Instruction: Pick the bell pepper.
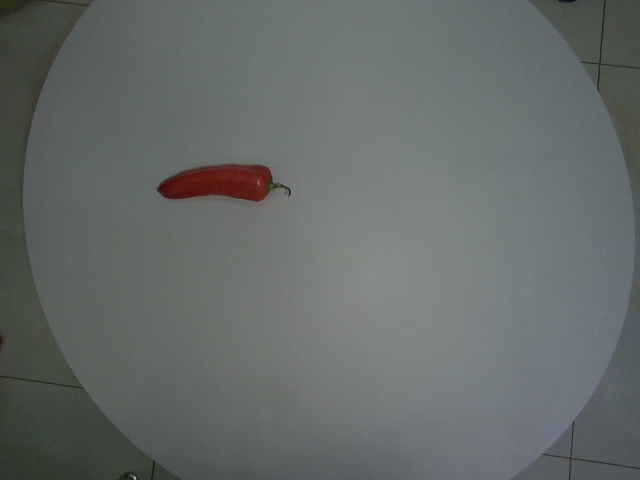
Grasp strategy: vertical